Question: How does the patient history play a role?
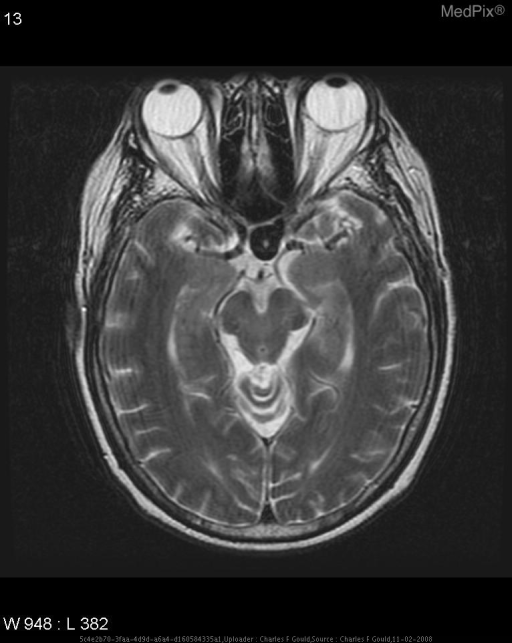
Answer: The patient's history of 68 y.o. woman with 6 months of daily frontal headaches. is key in understanding the case.